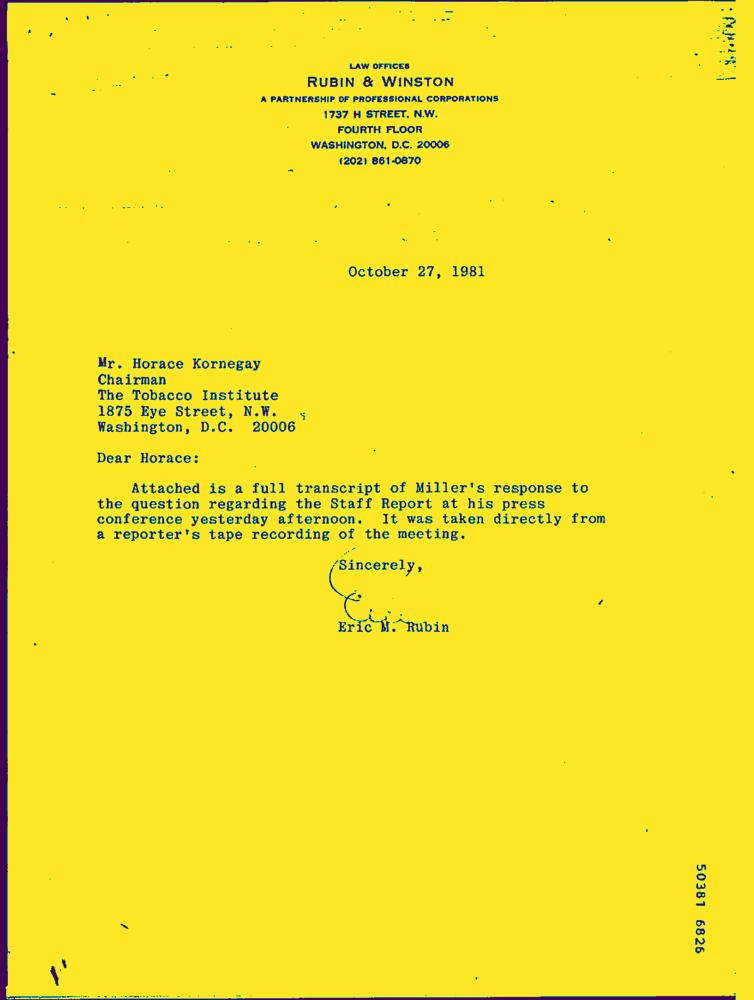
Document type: Letter-Doc